Question: What is the assessed value of the property as noted in the document?
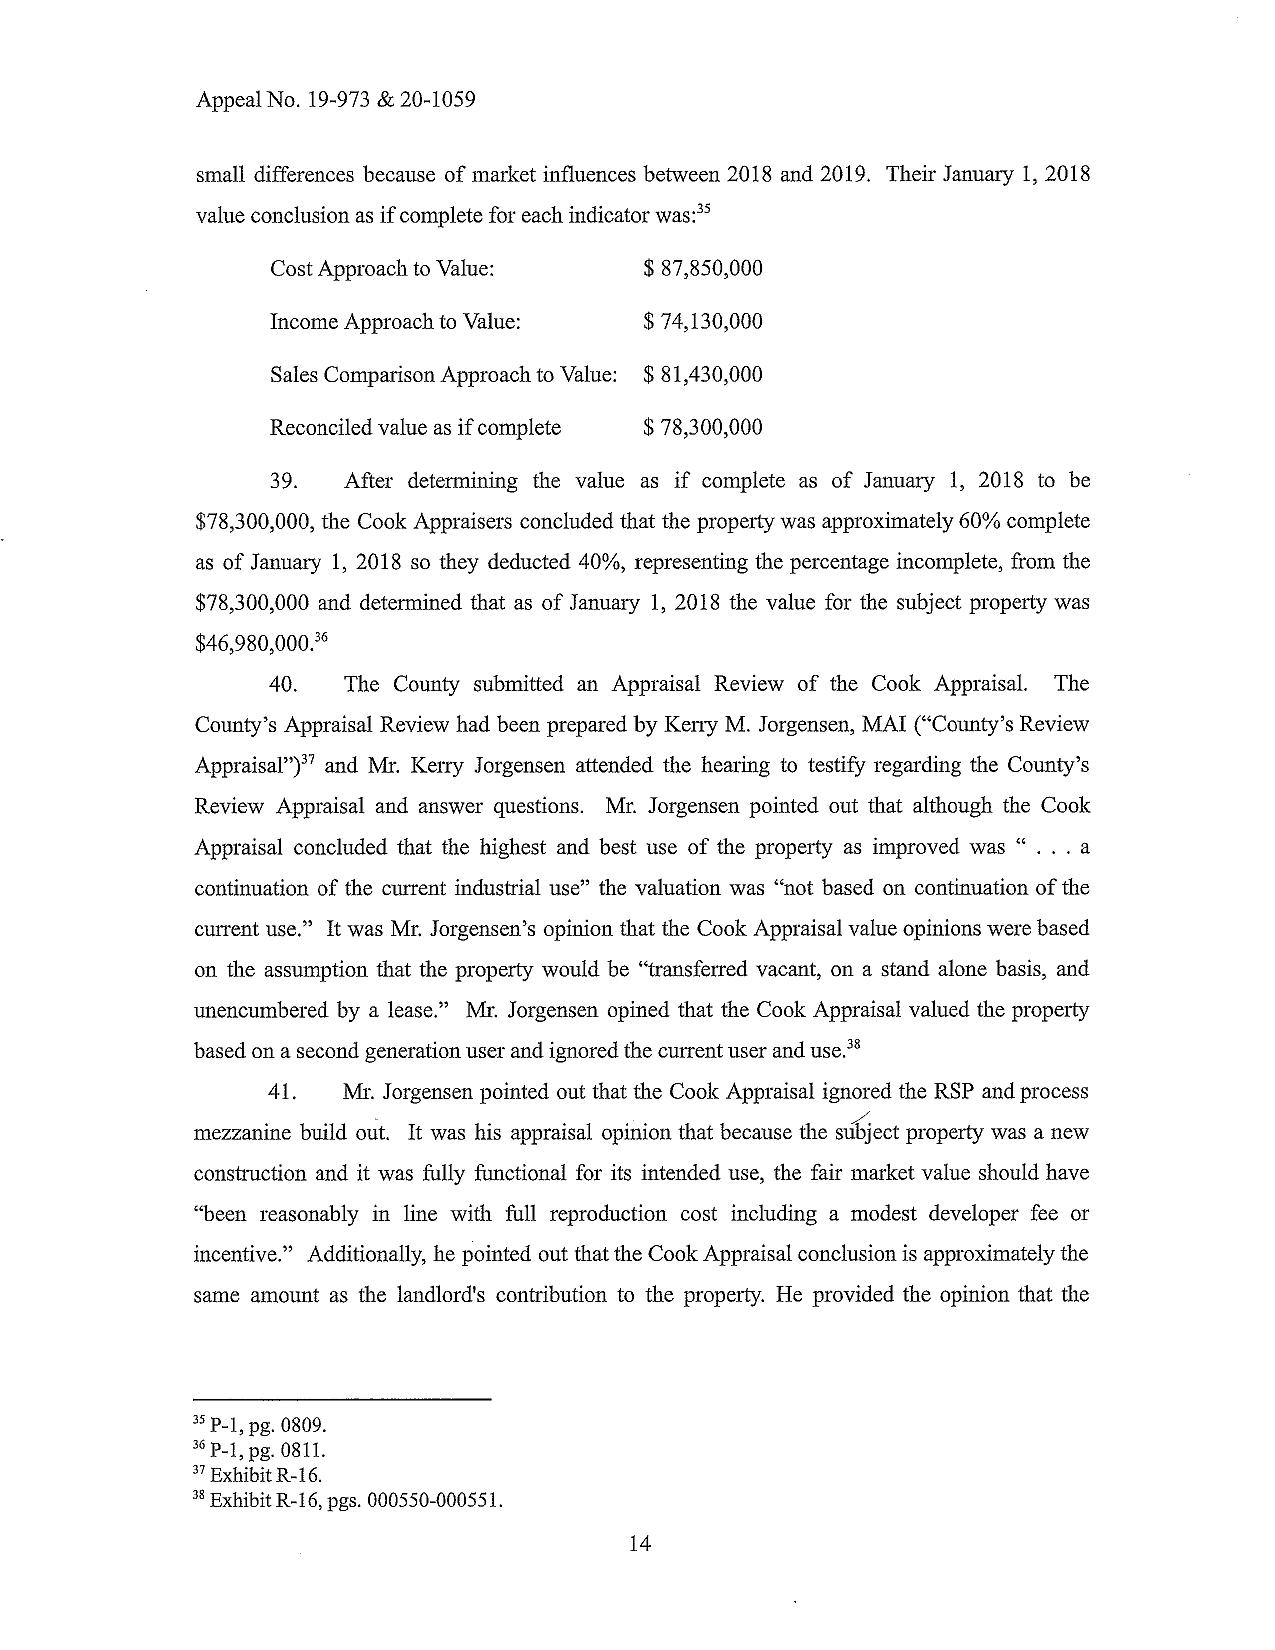
Answer: "$46,980,000 "